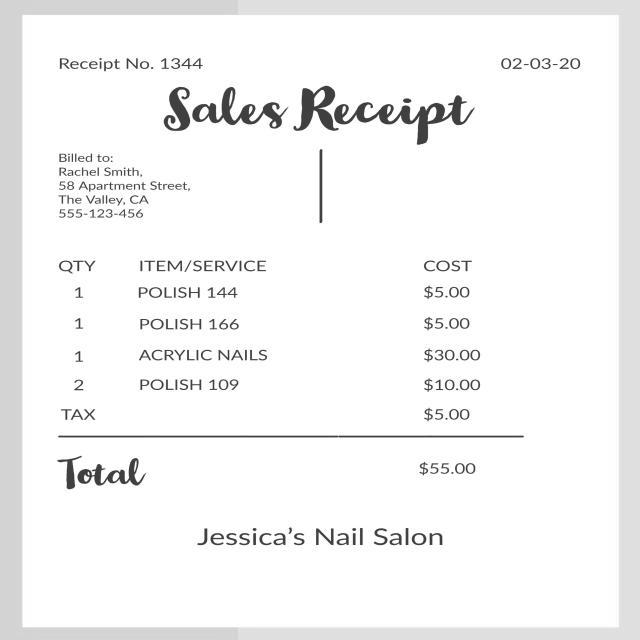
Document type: Invoice